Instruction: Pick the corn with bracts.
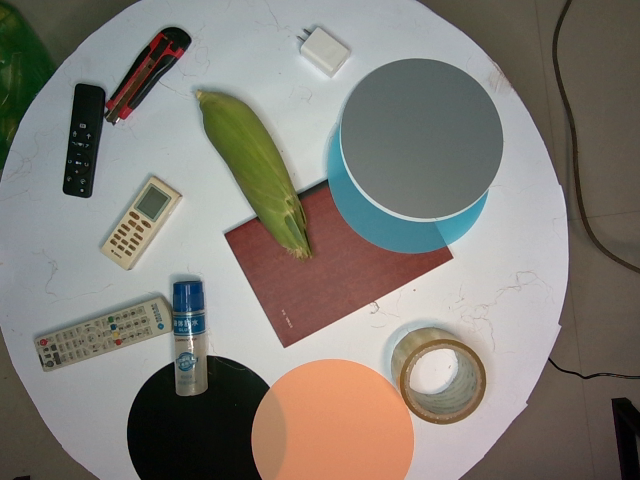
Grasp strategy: vertical